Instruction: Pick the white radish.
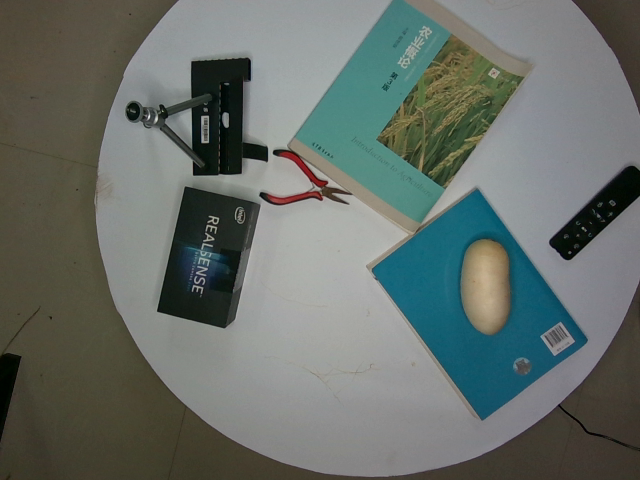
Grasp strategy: vertical